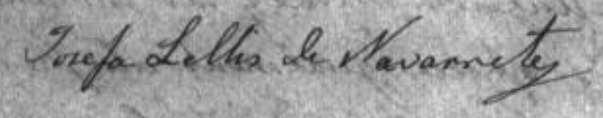
Signature of: josefa lellis de navarrete